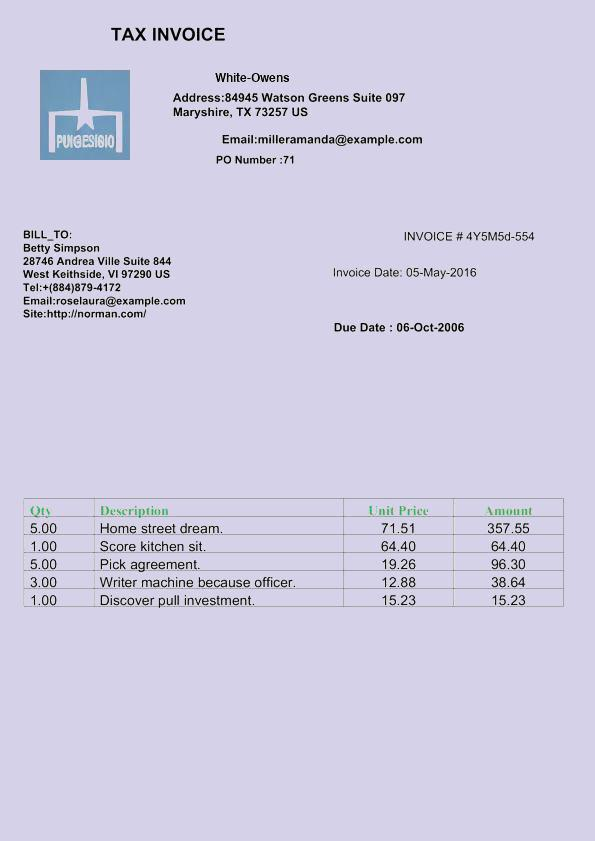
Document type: Invoice